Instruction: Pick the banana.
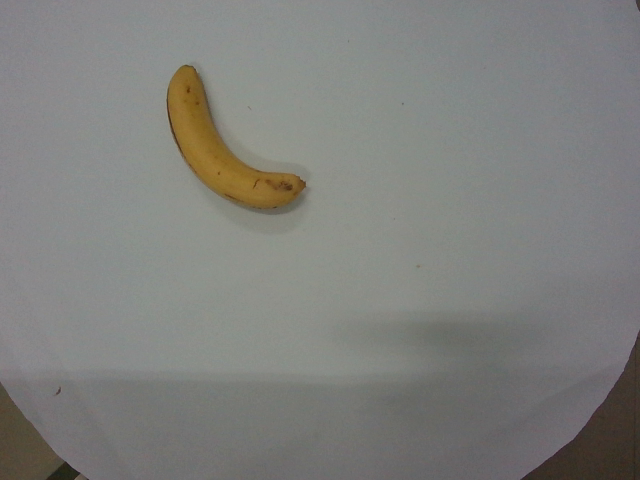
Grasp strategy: vertical